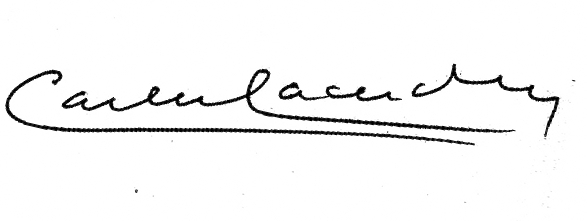
Signature of: carlos lacerda